Patient: Male, age 32
A 32-yr-old Korean male patient was admitted to Inha University Hospital, Incheon, Korea due to dyspnea and right chest pain for 1 day. On physical examination, the breath sound in the right lung fields was decreased without shifting of the maximal point of the cardiac impulse. He had a history of the right pneumothorax one and a half years ago, which was treated with tube thoracostomy. He had no history of pulmonary or bronchial tuberculosis before this admission. He was a smoker. The posteroanterior chest radiograph revealed increased radiolucency along with overinflated lung parenchyma and sparse vasculature in the upper half of the right lung. Also note v-shaped branching opacity was in the right parahilar area. Pneumothorax was associated in the right lower pleural cavity (Fig. 1). A 32 Fr chest tube was inserted into the right pleural cavity. The chest CT taken in the state of full expansion of the right lung after tube thoracostomy showed a branching soft tissue density in the region of the posterior segment of the right upper lobe. The orifice of the posterior segmental bronchus was visualized but the orifice of the subsegmental branch of the posterior segmental bronchus could not be visualized separate from the origin (Fig. 2). There were no endobronchial lesions in the bronchial tree on the bronchoscope and each orifice of the segmental bronchi of the right lung was seen normal. His forced expiratory volume at 1-sec (FEV1) was 3.49 L (91%) and forced vital capacity (FVC) was 4.57 L (100%). Perfusion lung scan showed a perfusion defect in the right upper lobe. Exploratory thoracotomy was done via muscle sparing vertical thoracotomy skin incision. There was a localized emphysematous change in the posterior segmental area of the right upper lobe with the apical pleural adhesion and the remaining lungs were normal. Right upper lobectomy was successfully undertaken. The pathological findings of the resected right upper lobe showed overinflation of the posterior segment. There were no obstructed lesions of the orifices of the three segmental bronchi of the right upper lobe. However, one of the subsegmental branch of the posterior segmental bronchus was obstructed and there was a 2.5x1.5x1.5 cm sized cystic mass containing brownish mucus material at the distal portion of the obstructed subsegmental bronchus. The cystic mass was not connected with other bronchial trees. Microscopically the distal air spaces of the atretic segmental bronchus showed overinflation only. However the foci of the subpleural bullae in the overinflated segment were observed (Fig. 3). His postoperative course was uneventful. He was discharged on the post-operative 7th day. He has been well 1.6 yr after the operation.
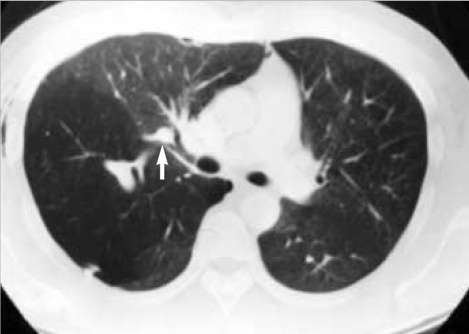
Image caption: Chest CT scan shows a branching soft tissue density in the region of the posterior segment of the right upper lobe with marked decrease in attenuation and vascularity. The subsegmental branch of the posterior segmental bronchus could not be traced distal to this (arrow) posterior segmental bronchus.